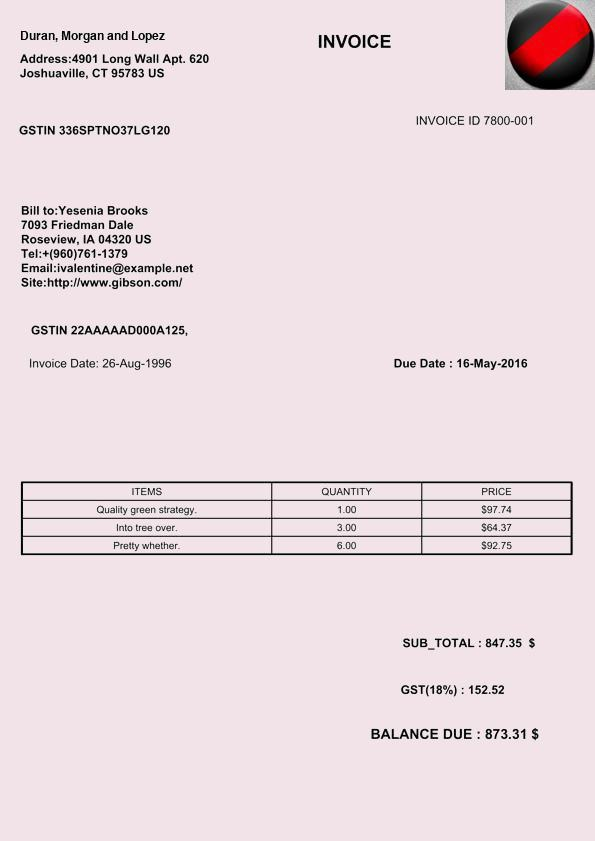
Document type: Invoice